Question: Describe the condition in detail:
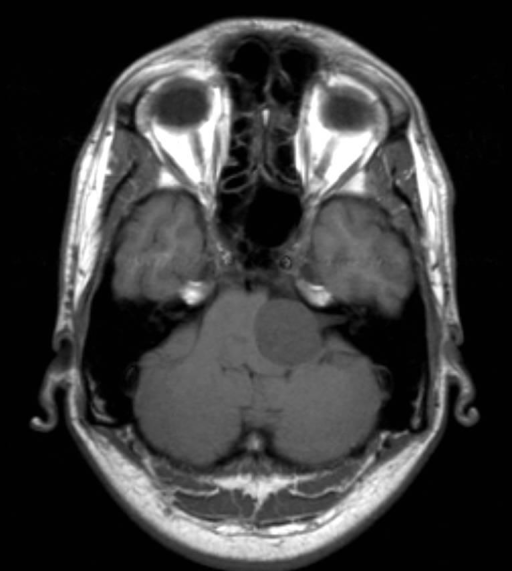
Answer: The disease is discussed as: Vestibular schwannomas, also known as acoustic Schwannomas, acoustic neuromas, acoustic neurinomas, and vestibular neurilemomas are benign neoplasms derived from Schwann cells encompassing the vestibular (as opposed to cochlear) portion of CN VIII.  They are the most common cerebropontine angle (CPA) mass, making up approximately 80% of all CPA tumors and approximately 8% of all intracranial tumors in adults.

Patients with vestibular schwannomas typically present between 30-50 years of age with the overall incidence of symptomatic vestibular schwannomas at 1/100,000 person-years, though asymptomatic lesions may be more common.  Most lesions are unilateral.  However, as many as 10% of patients with vestibular schwannomas have Neurofibromatosis type 2 (NF2) with more than 75% of affected NF2 patients having bilateral vestibular schwannomas.

Most patients present with complaints of hearing loss and/or tinnitus.  Many also complain of difficulties with balance/and or gait.  In a case series of 1000 acoustic Schwannomas, at time of diagnosis, 95% of patients had cochlear nerve symptoms, 61% had vestibular symptoms, 9% had trigeminal symptoms (most often sensory) and 6% had facial nerve complaints.  (Note that more patients had trigeminal symptoms than facial nerve symptoms, despite the close proximity of CN VII to CN VIII!)

As most patients do have hearing loss from the affected nerve, audiometry is the most sensitive initial clinical screening test for a vestibular schwannoma.  However, HRCT or MRI (MRI with gadolinium contrast being preferable to HRCT) is needed for more definitive diagnosis.

Acoustic schwannomas typically originate at the entrance of the internal auditory canal (IAC) and extend out into the CPA, resembling an “ice-cream cone,” often causing mass affect on other structures as they enlarge.  This origin and appearance, evident with MRI and/or HRCT, helps distinguish them from other CPA masses such as meningiomas (the 2nd most common CPA mass), epidermoid inclusion cysts (EIC’s, 3d most common CPA mass), lipomas, angiomas, arachnoid cysts, mets, etc.

In addition to the morphology and location/origin of vestibular schwannomas, they also have enhancing characteristics that aid in distinguishing them from other CPA masses.  On T1-weighted images, schwannomas are hypointense compared to surrounding brain parenchyma, and enhance markedly with IV gadolinium.  T2-weighted images show hyperintense signal.

Meningiomas are typically isointense rather than hypointense on T1 but may be hyperintense with T2 imaging and also enhance brightly with gadolinium.  With the enhancement however, meningiomas are often more homogeneous in appearance than the more heterogeneous Schwannomas that is sometimes due to benign cystic degeneration.  Similar to Schwannomas, EIC’s are hypointense with T1 images and are hyperintense with T2.  However, EIC’s don’t enhance with gadolinium (other than occasionally a thin ring of enhancement around their periphery).

When observation is not appropriate, treatment of vestibular schwannomas is usually surgical, though radiation therapy (stereotactic or "Gamma Knife" is also being used with success.  Chemotherapy has not been proven beneficial.